Question: Explain the disease:
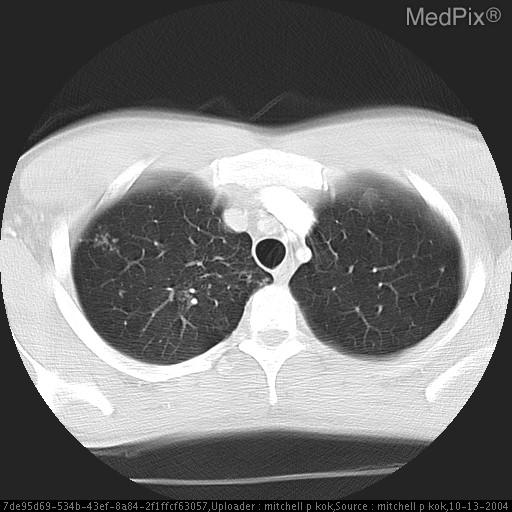
Answer: The disease is discussed as: Organism(s):Mycobacterium tuberculosis

Route of Infection:Primary, airborne; Secondary: reactivation often with endobronchial spread.

Clinical: Patients with reactivation present with constitutional symptoms such as weight loss, night sweats, cough, chills.

Laboratory: Confirmation with sputum/bronchial washings.

Pathology:Casseous necrosis

Imaging: Ill-defined patchy and nodular opacities, often with cavitation, the latter an important radiographic feature as it implies active and transmissable disease. Apical and posterior segments of the upper lobes as well as superior segments of lower lobes involved most frequently, due to realtively high oxygen tension and favorable V/Q ratios. Clustered nodules suggest endobronchial spread of infection.

Treatment: Antituberculous agents

Complications: Late complications include interstitial fibrosis with pulmonary insufficiency and secondary pulmonary hypertension. Hemoptysis due to bronchiectasis, mycetoma formation within a cystic cavity, or erosion of a broncholith into the bronchus. Rasmussen\'s aneurysm is caused by erosion of the cystic cavity into a branch of the pulmonary artery and can also cause hemoptysis.

OTHER: